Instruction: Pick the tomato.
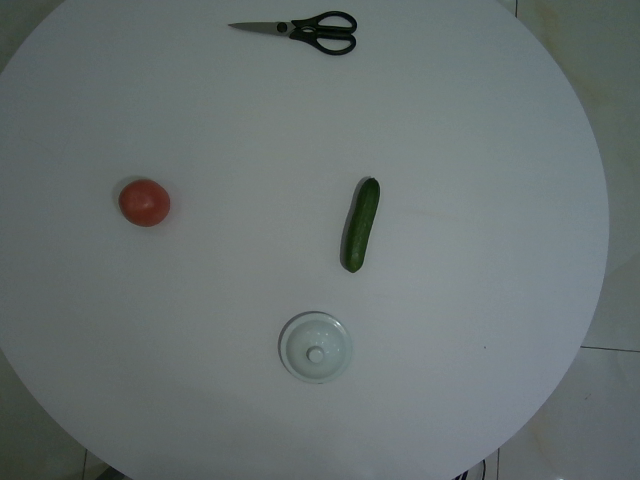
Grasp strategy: vertical